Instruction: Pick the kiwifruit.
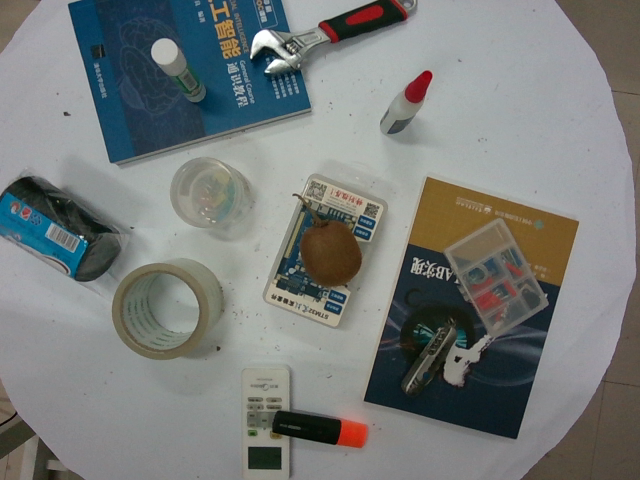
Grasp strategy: vertical